Question: What could the diagnosis suggest?
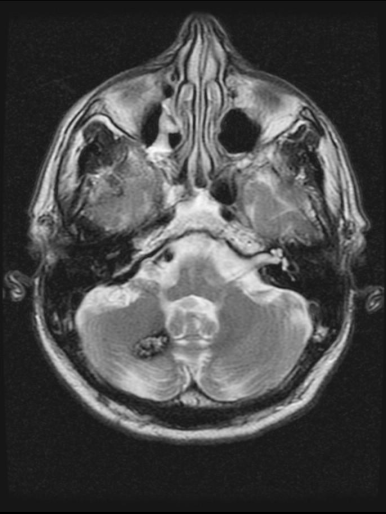
Answer: The possible diagnosis includes • Cavernous Malformation (a.k.a. Cavernous Angioma, Cavernous Hemangioma, Cavernoma)
• Hemorrhagic Metastasis.